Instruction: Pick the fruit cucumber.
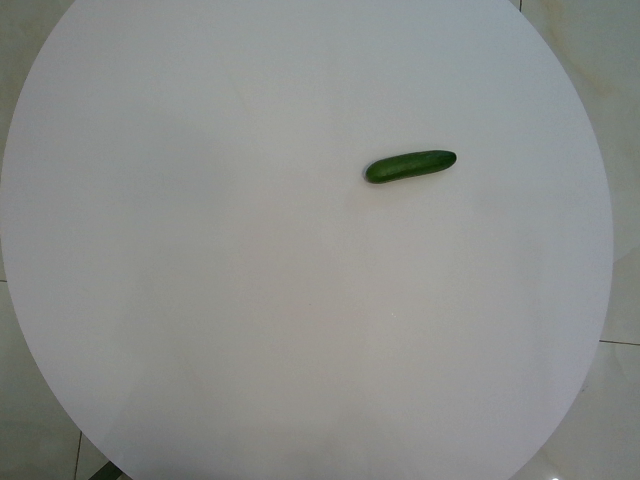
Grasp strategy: vertical